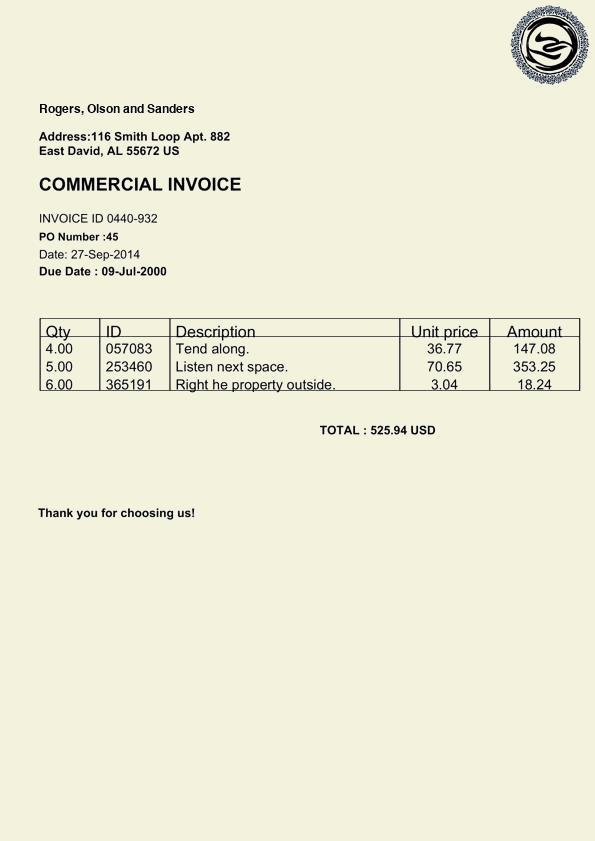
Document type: Invoice